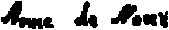
Signature of: anne de noüe